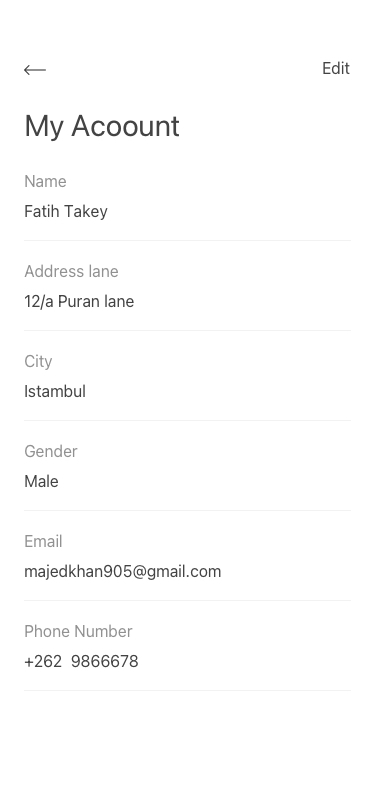
Text in this UI design:
Phone Number
+262  9866678
Email
majedkhan905@gmail.com
Gender
Male
City
Istambul
Address lane
12/a Puran lane
Name
Fatih Takey
My Acoount
Edit